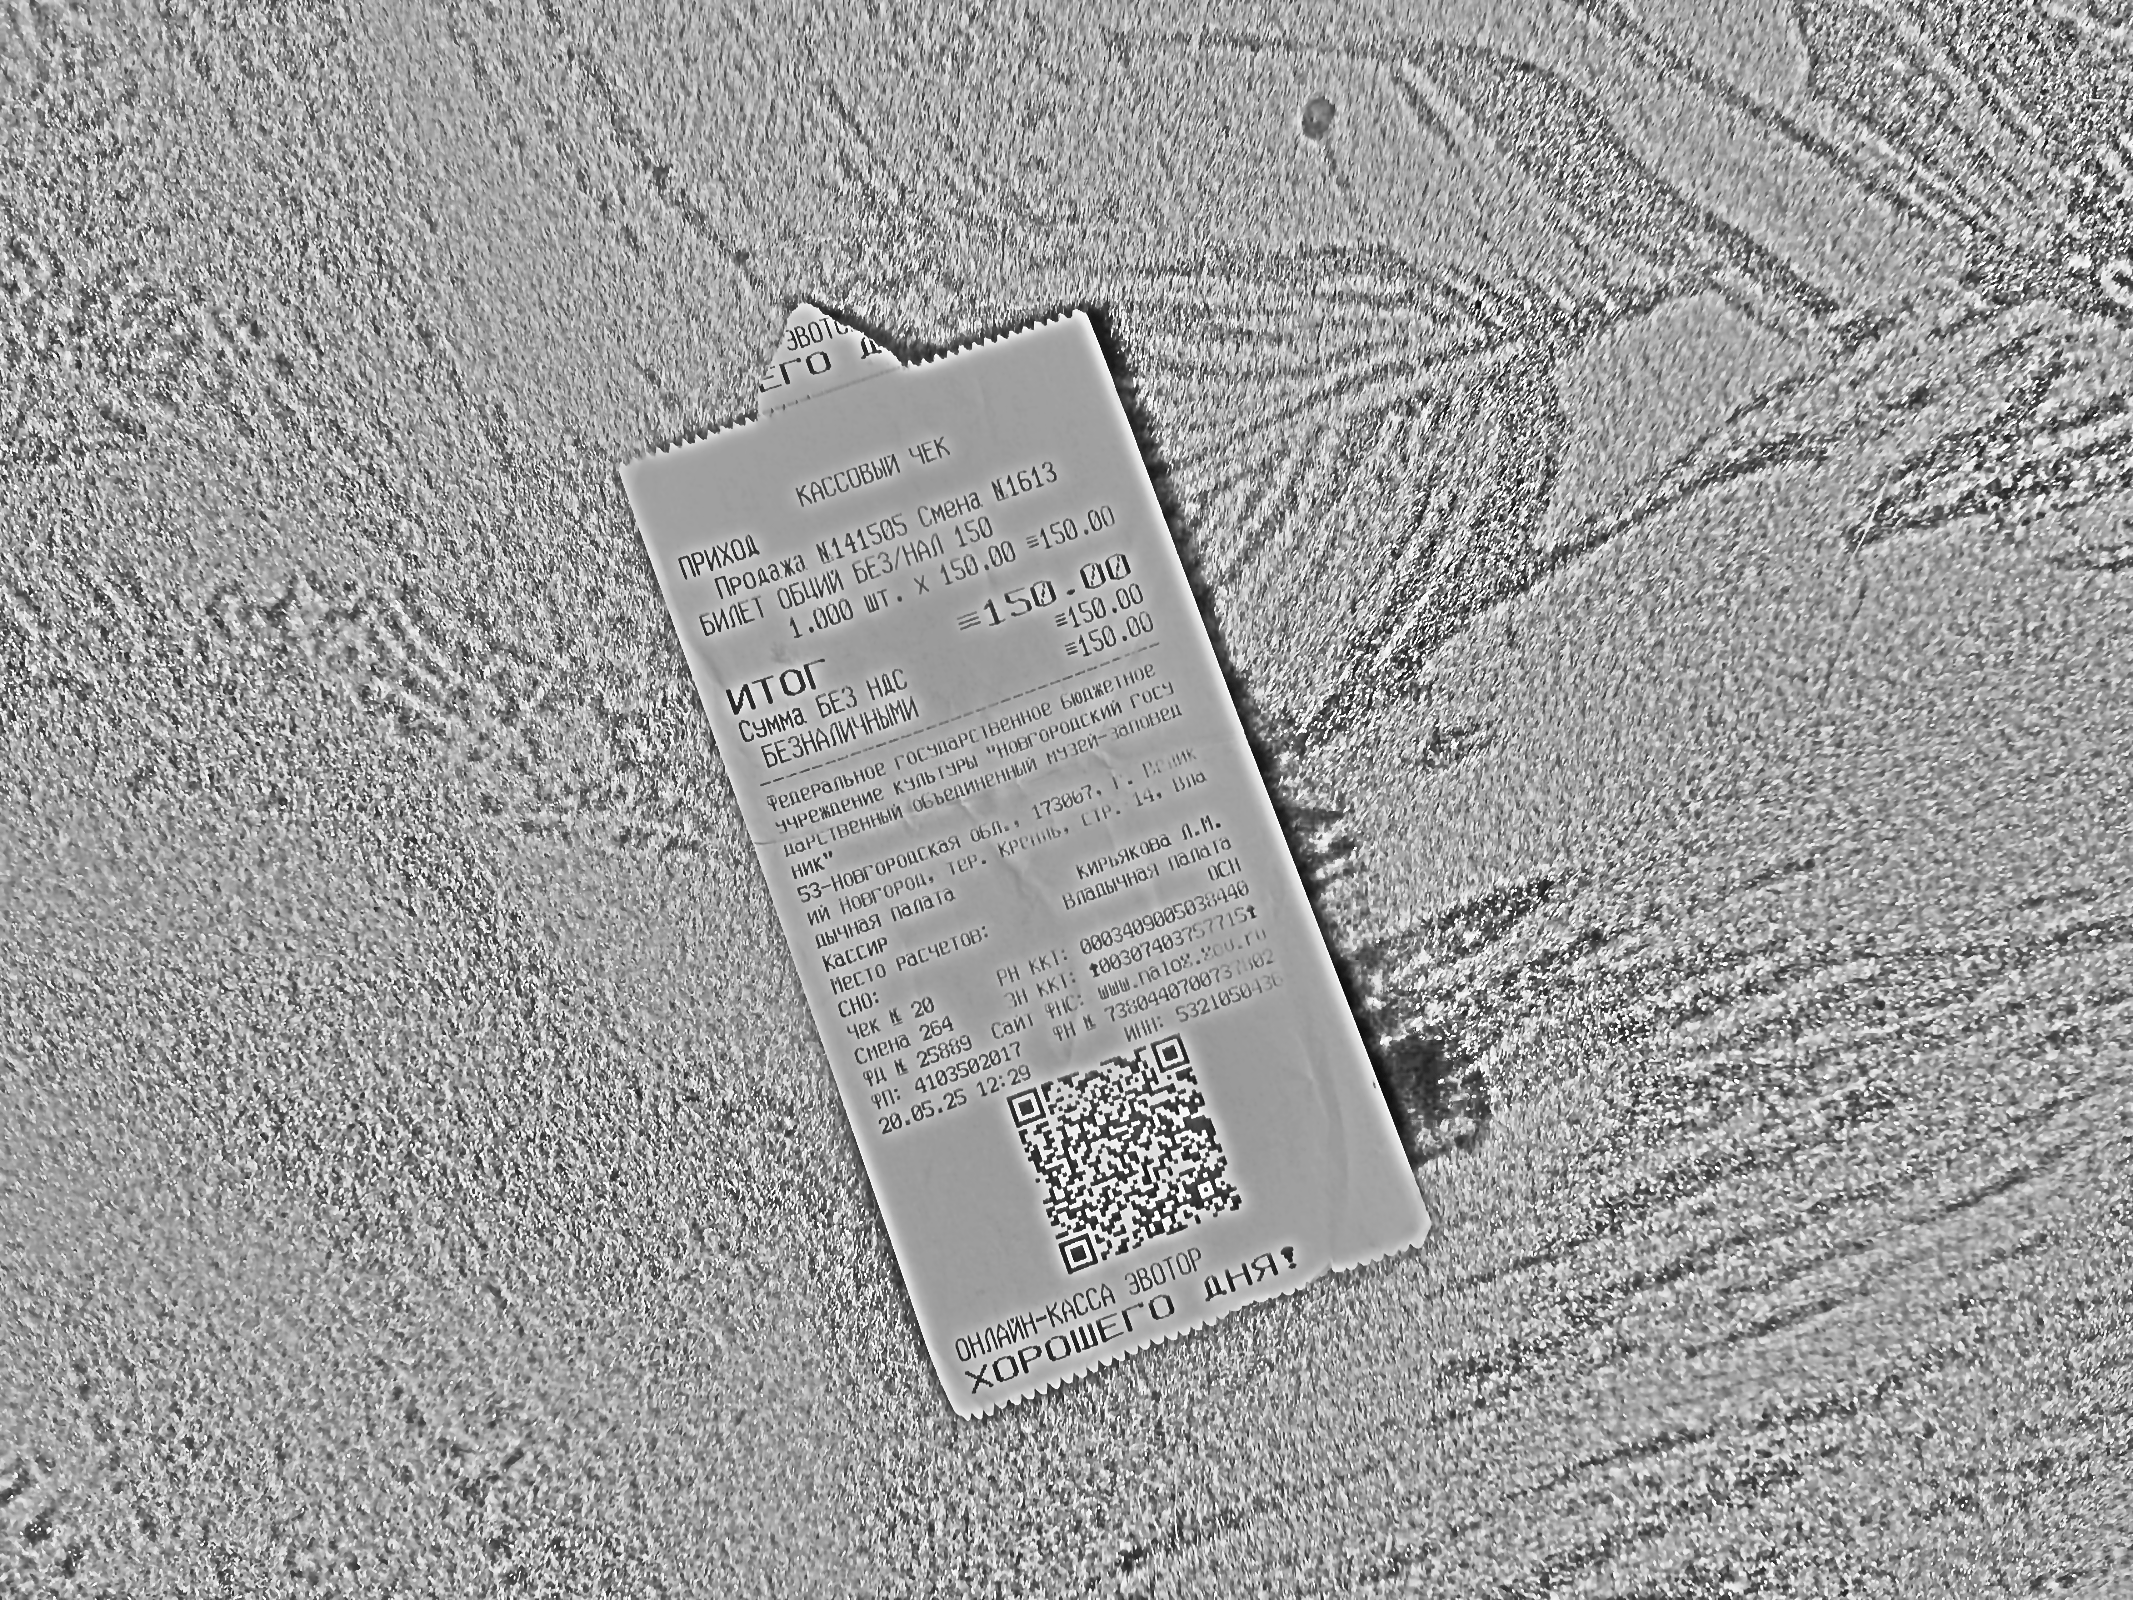
Товары: БИЛЕТ
Количество: 1.000
Цена: 150.00
Сумма: 150.00
Итого: 150.00